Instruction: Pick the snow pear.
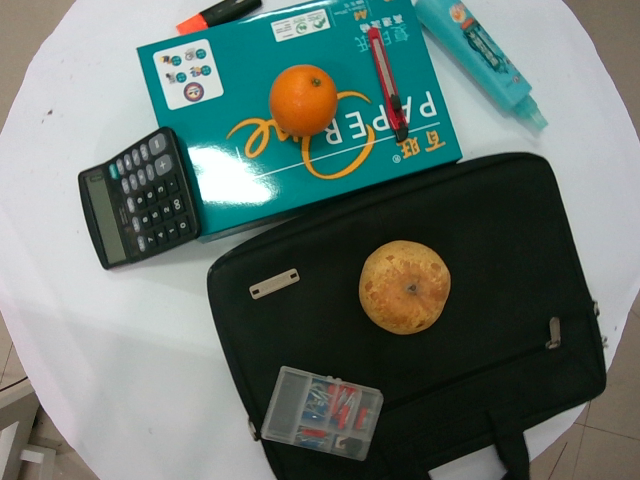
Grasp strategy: vertical